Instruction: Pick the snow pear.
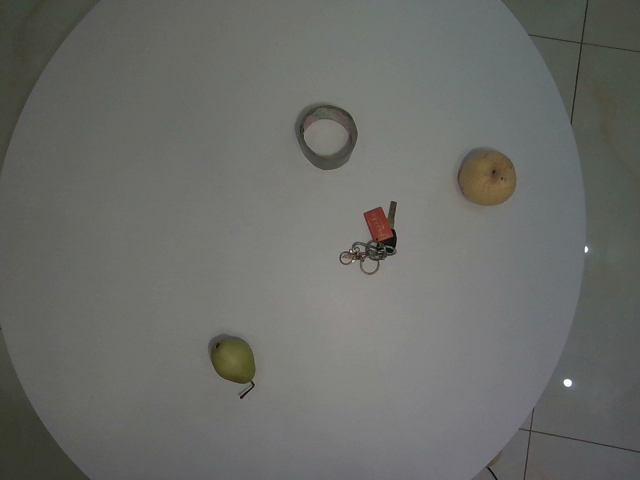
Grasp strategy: vertical